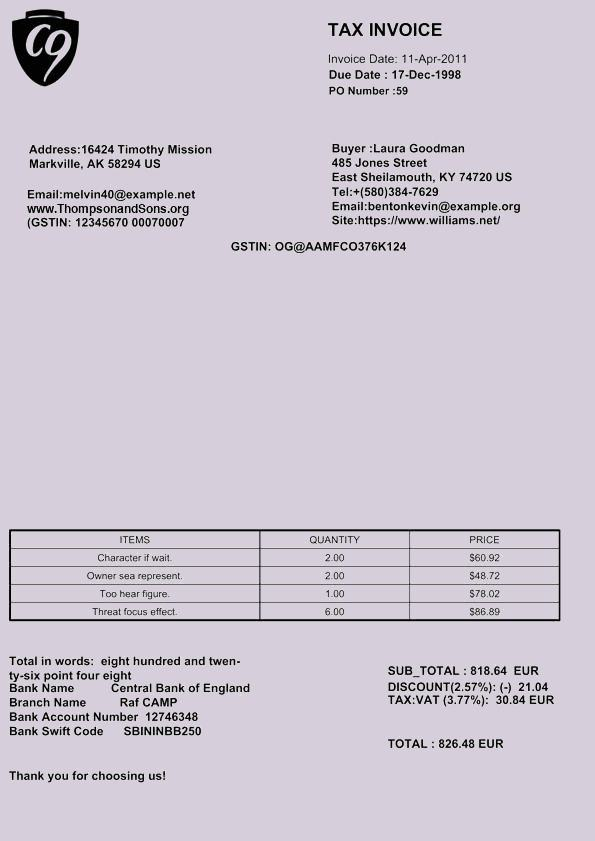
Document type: Invoice